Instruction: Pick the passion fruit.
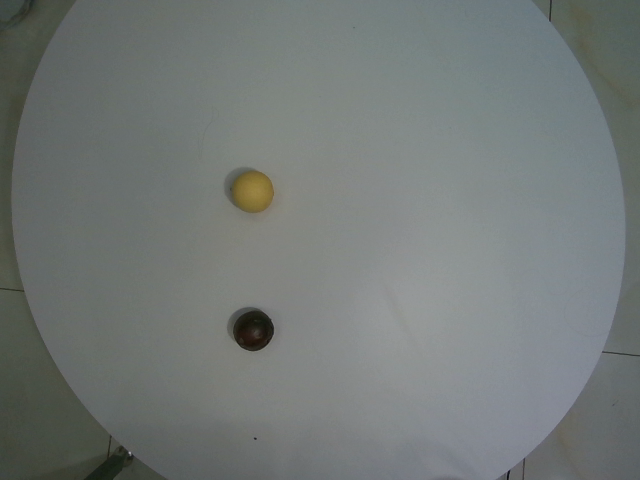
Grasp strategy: vertical